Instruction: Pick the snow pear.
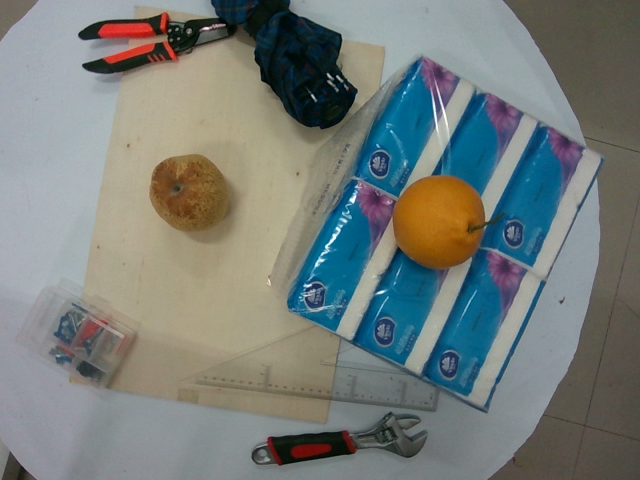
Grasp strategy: vertical